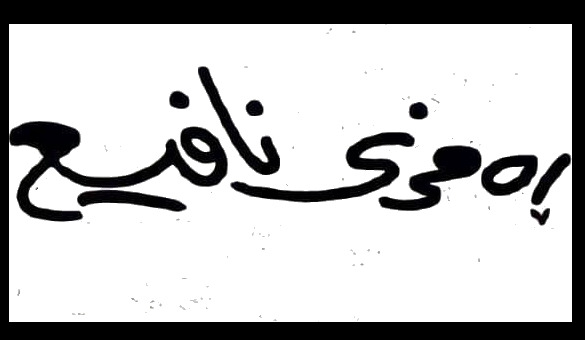
Signature of: ramzi nafi rashid agha